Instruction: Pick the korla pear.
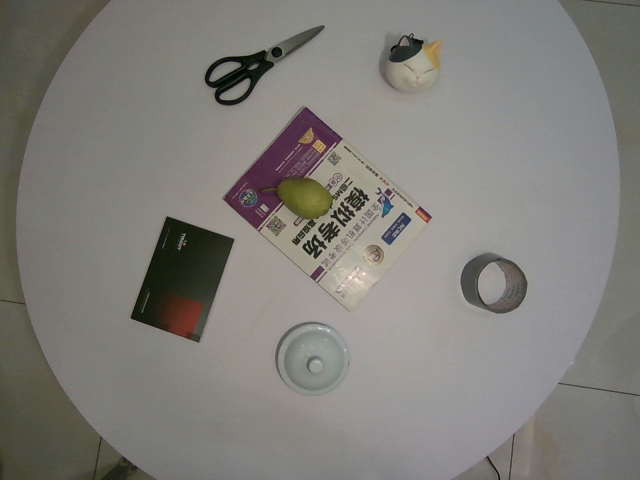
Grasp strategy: vertical